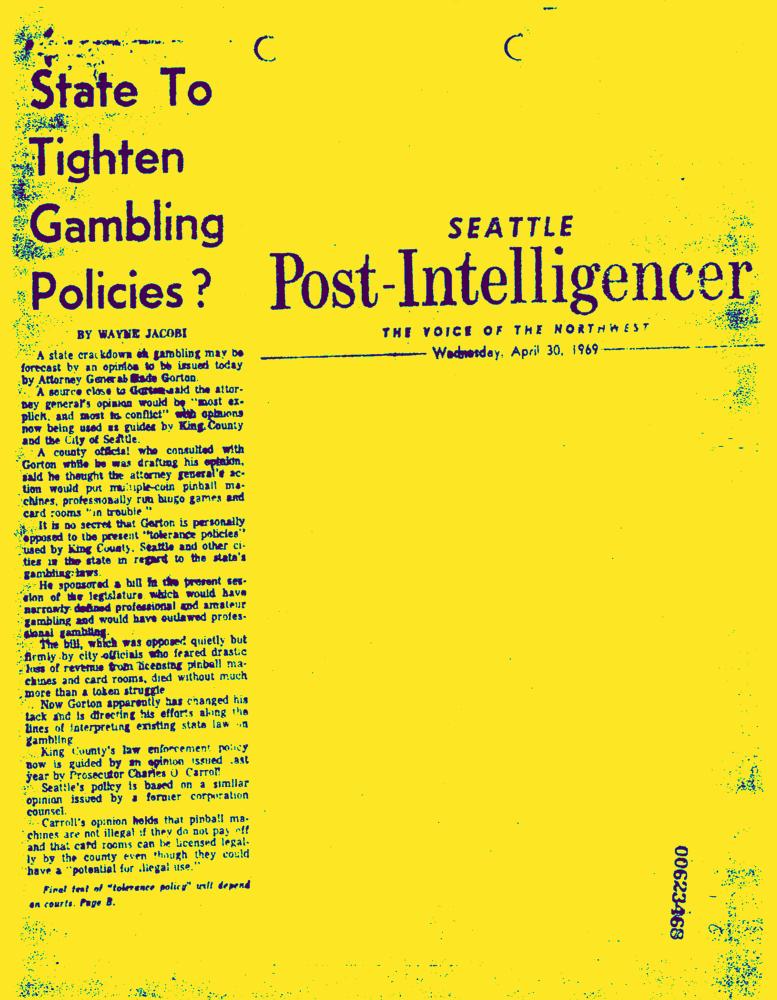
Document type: News-Article